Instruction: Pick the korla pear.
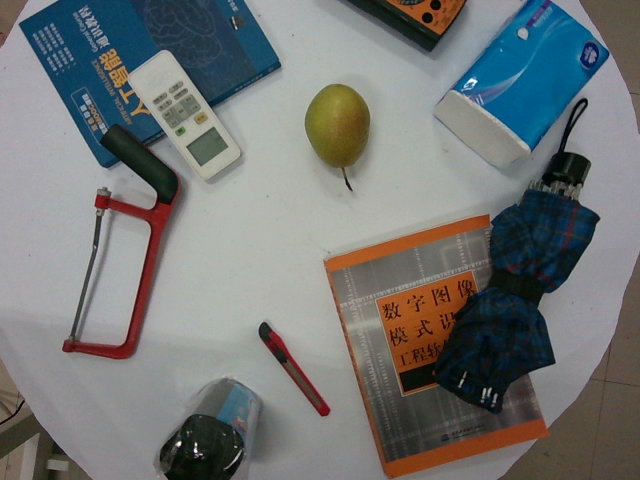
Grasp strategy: vertical